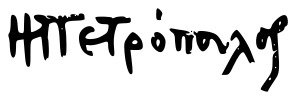
Signature of: ilias petropoulos